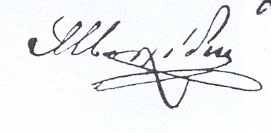
Signature of: aryirios moschidis